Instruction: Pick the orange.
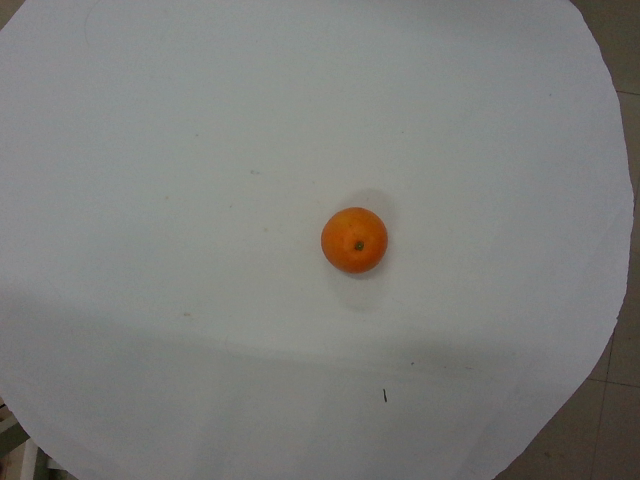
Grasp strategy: vertical